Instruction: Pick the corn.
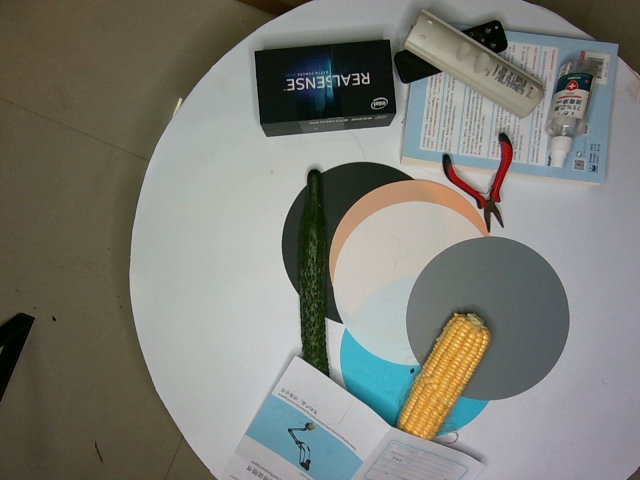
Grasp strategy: vertical